Question: Can you provide the account number mentioned in the document?
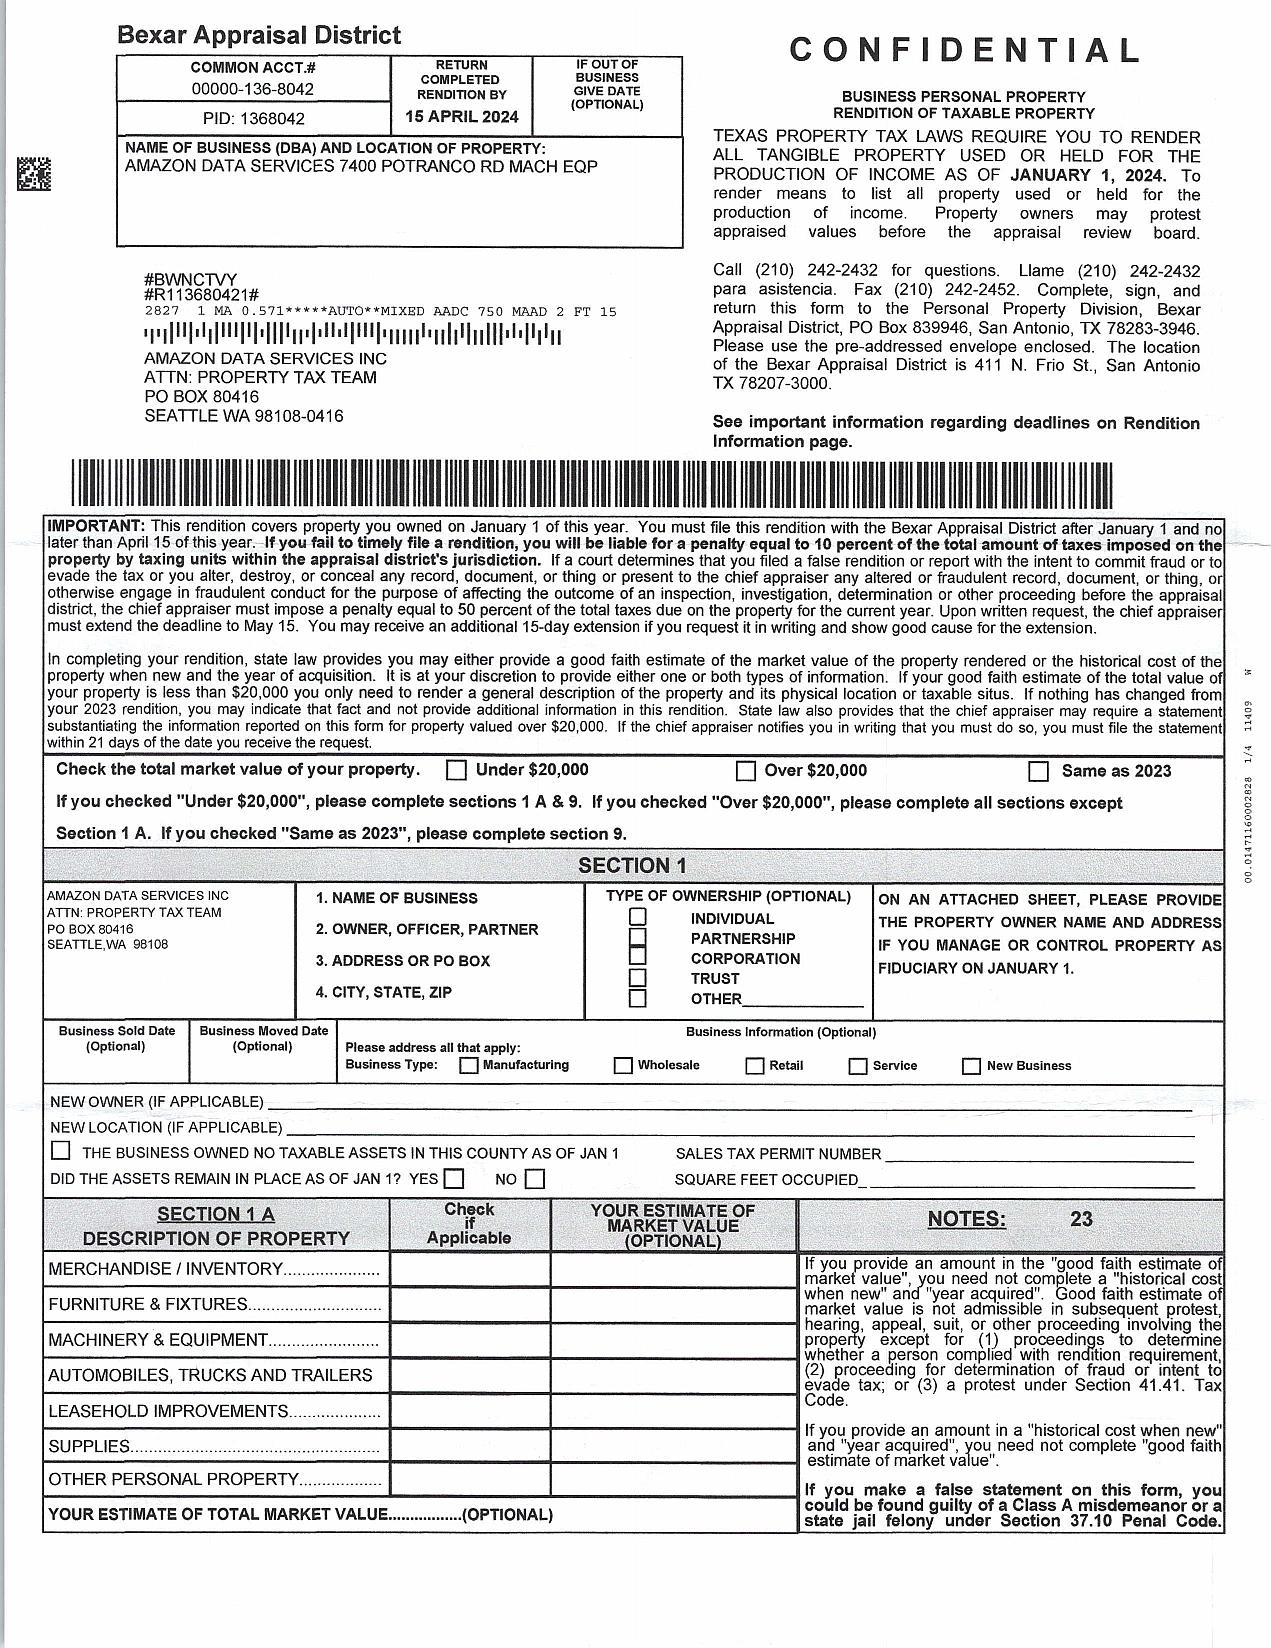
Answer: "00000-136-8042"